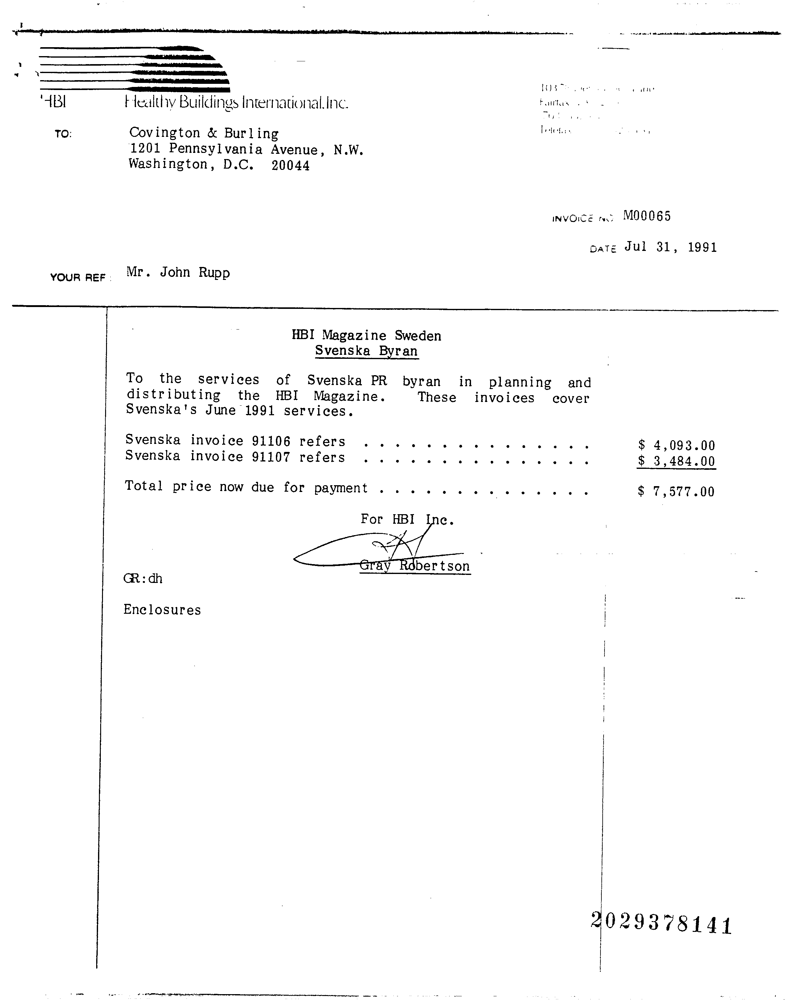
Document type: Invoice